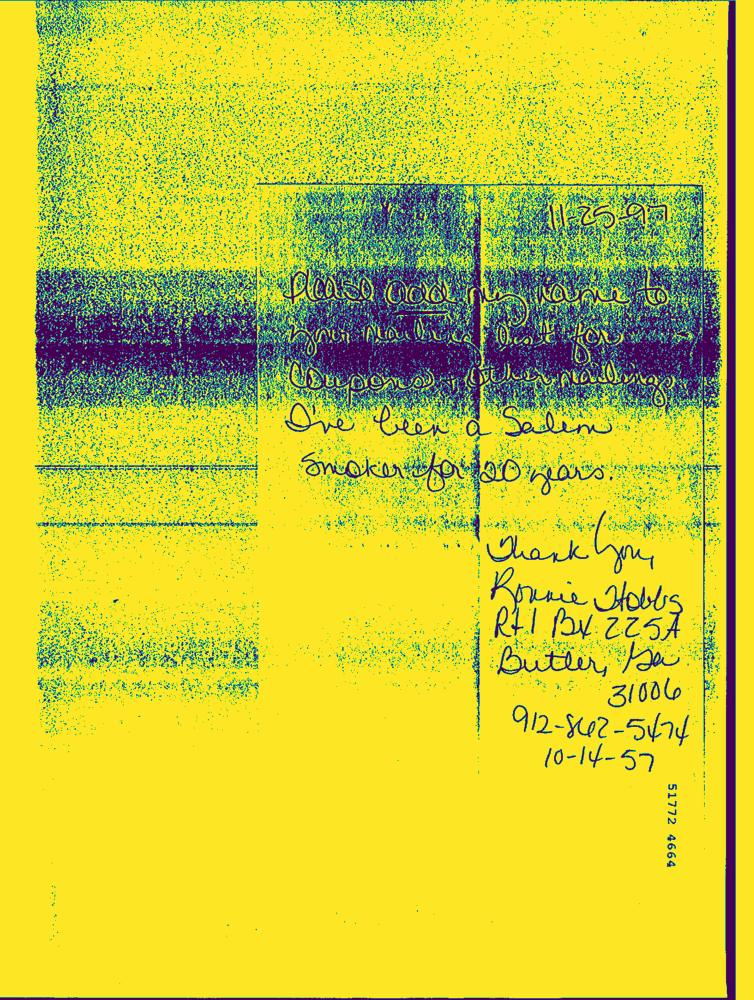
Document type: Hand-Written